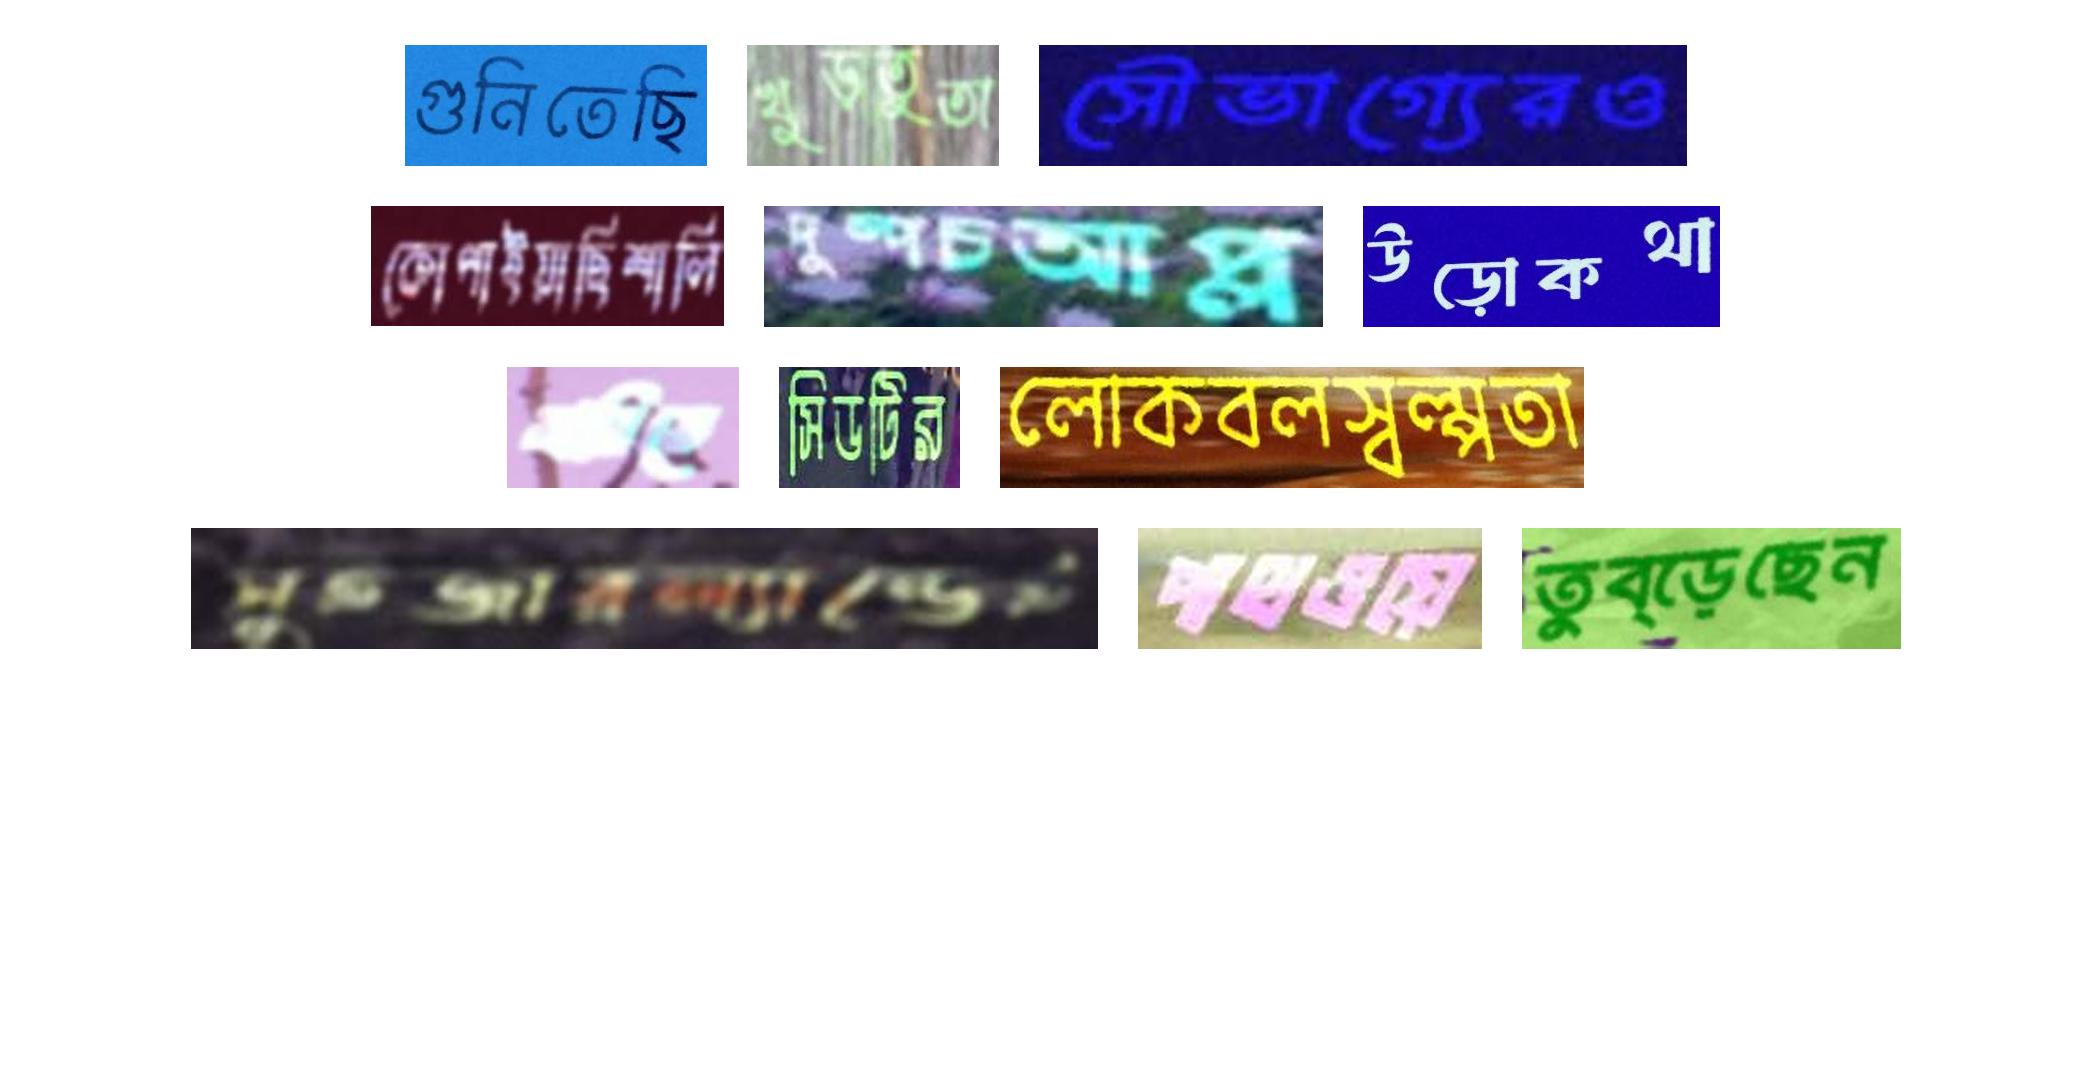
গুনিতেছি খুড়তুতা সৌভাগ্যেরও
কোপাইয়াছিশালি দুষ্পচআপ্ল উড়োকথা
মারিতে সিডটির লোকবলস্বল্পতা
সুইজারল্যান্ডেই পাথওয়ে তুব্‌ড়েছেন